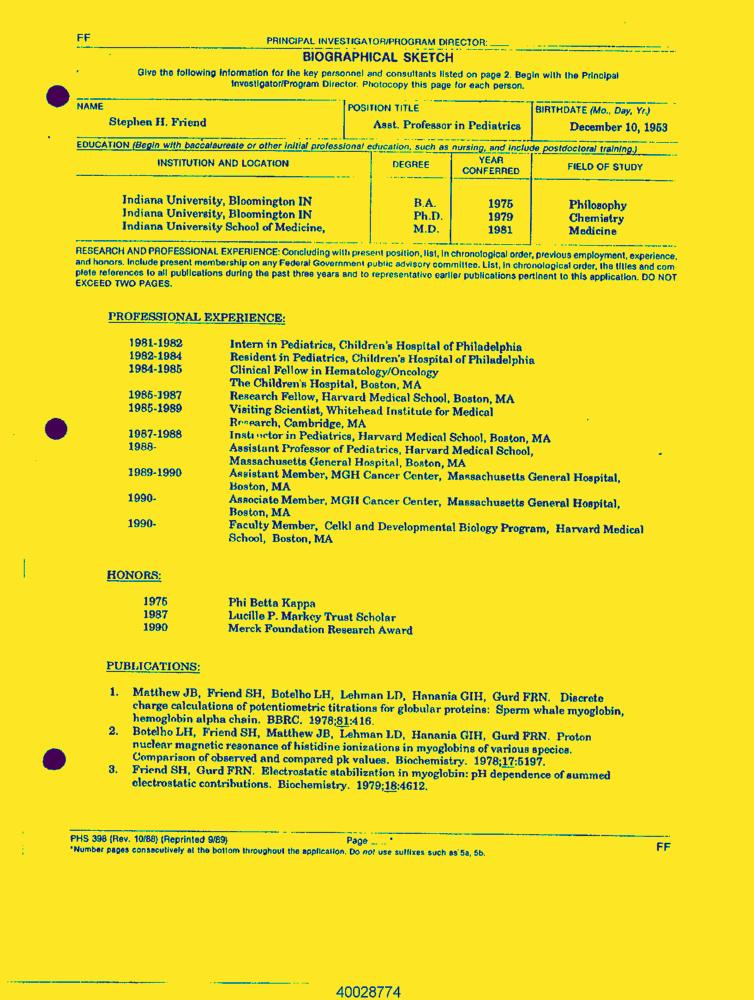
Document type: Resume-Doc